Question: What is the assessed value of the property as noted in the document?
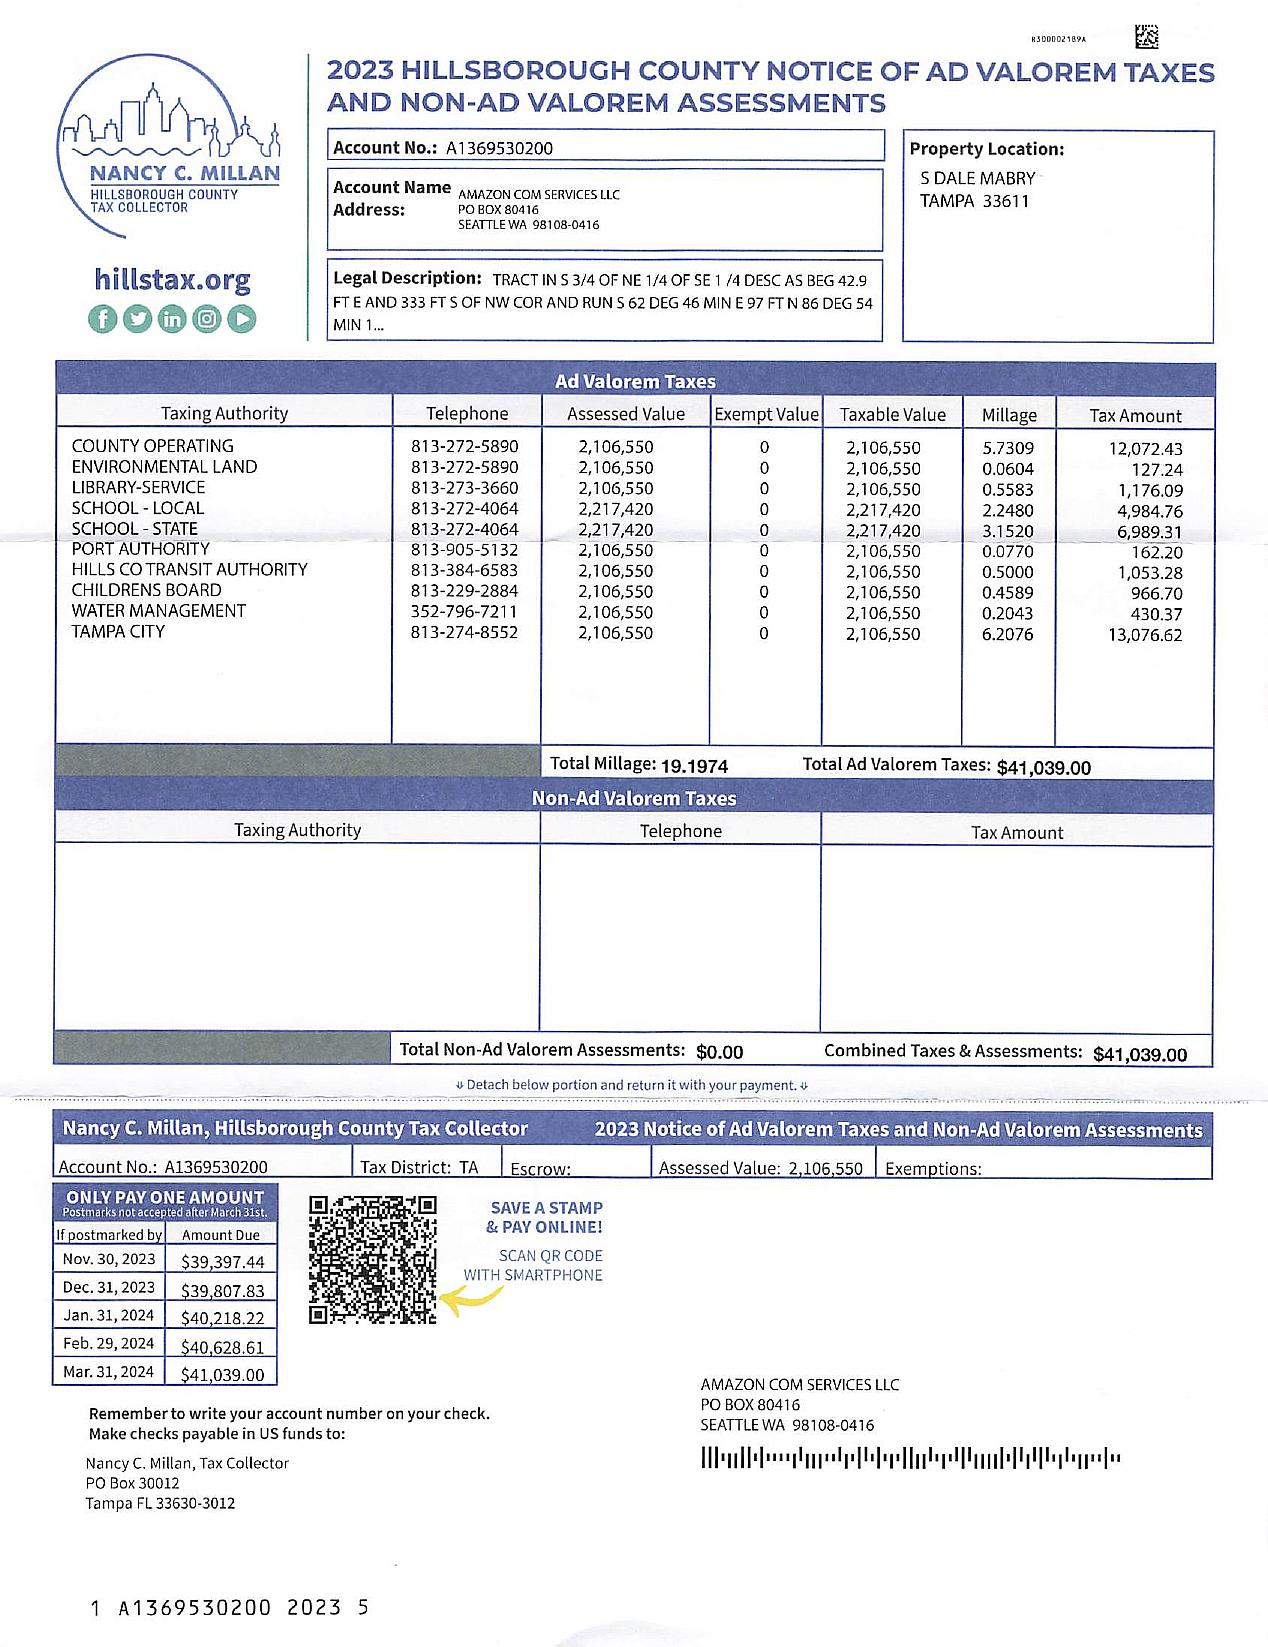
Answer: "2,106,550"